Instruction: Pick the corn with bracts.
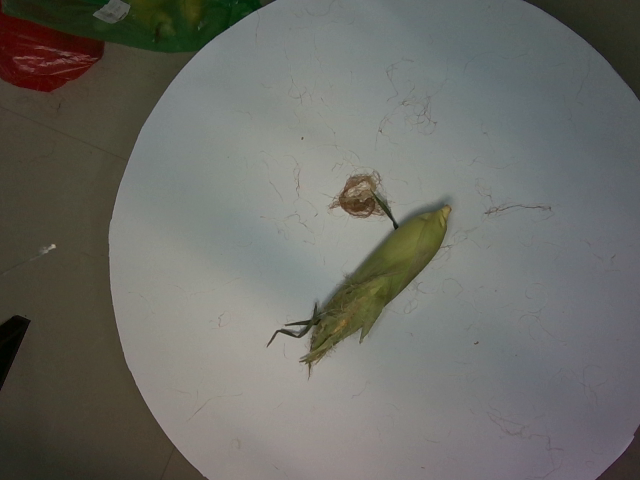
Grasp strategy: vertical